Question: Explain the disease:
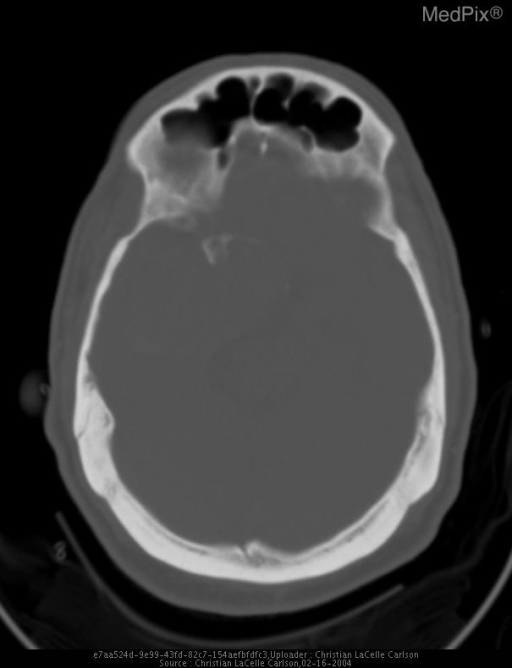
Answer: The disease is discussed as: Meningiomas originate from arachnoid cap cells and are the most common extraaxial neoplasms of the brain, representing 15-20% of all brain tumors.  Although it is hormonally sensitive and is three times more common in women, meningioma represents a significant proportion of the extraaxial neoplasms in men and in adults of all age groups.  Most patients present between the ages of 40 and 60 years of age.  Meningiomas are uncommon in children without associated neurofibromatosis type-2.  The most common locations for meningiomas (in descending order) are the parasagital dura, convexities, sphenoid wing, juxtasellar, cerebellopontine angle cistern, olfactory groove, posterior fossa clivus, planum sphenoidale, and tentorium.  Uncommon locations are the ventricles (pediatric patients), with a distinct propensity for the left lateral ventricle, and the optic nerve sheath (adult females).  2-3% occur in the spine.  Less than one percent of meningiomas are extradural and result from embryologic arachnoid rests outside the CNS.  These extradural menigiomas have been found in the interdiploic space, outer table of skull, skin, paranasal sinuses, parotid gland, and parapharyngeal space.  Multiple lesions occur in 1-2% of patients increasing to 30% with a previous history of radiation therapy.

Meningiomas often incite a variable amount of intracranial edema with lesions adjacent to the cerebral cortex tending to cause greater edema than those along the basal cisterns or planum.  However, edema is absent in 40% of cases because of slow growth. The lesions themselves demonstrate calcifications in 20% of cases while cystic areas are seen 15% of the time.  Meningiomas can sometimes demonstrate intraosseous extension or grow through the bone or into the dura.  Hyperostosis or osteolysis occur in 20% to 46% of cases.  Hyperostosis is particularly common when the tumor is at the skull base or anterior cranial fossa where it may resemble fibrous dysplasia or Paget’s disease.  The skull base is the one region where meningiomas can become unresectable because of collateral damage to vital structures.  Occasionally, meningiomas may have necrotic centers.  Thrombosis and, rarely, osteblastic, chondromatous, or fatty degeneration occurs.  Meningiomas may encase and narrow adjacent vessels.  Meningiomas often parasitize pial vessels.  As such, these lesions have both a dural and a pial blood supply.  In the typical convexity or sphenoid wing meningioma, the middle meningeal artery is enlarged.

Atypical meningiomas make up 2.4% of all meningiomas and are classified as WHO grade II.  Atypical lesions must exhibit increased mitotic rates, small cells with high nucleus/cytoplasmic ratio, prominent nucleoli, sheet like growth, and foci of necrosis causing nonhomogenous enhancement.  They look like benign meningiomas radiographically, but recur more frequently.  Hemorrhage is common as are peripheral low density zones from trapped CSF in arachnoid cysts.

Melignant meningiomas are classified as WHO grade III, are uncommon and are usually diagnosed when intraparenchymal invasion, markedly rapid growth, or sarcomatous degeneration has taken place, most likely arising from benign tumors gone awry.  The papillary variety of meningioma undergoes malignant differentiation more commonly than the rest.  Higher grade is associated with a higher rate of recurrence.  Survival varies with the site, size, grade, and extent of surgical removal of tumor.

Radiation therapy induces five times more meningiomas than it does schwannomas or sarcomas.  Diagnosis of radiation induced meningioma is made if the meningioma arises in the radiation field, appears after a latency period (of years), was not the primary tumor irradiated, and is not seen in a patient with neurofibromatosis.  Low dose radiation treatment for tinea capitis has been associated with meningiomas following a latency period of about 35 years.  Recurrence rates are higher in radiation-induced meningiomas than in non-radiation induced tumors.

On unenhanced CT scan, 75% of meningiomas are slightly hyperdense while 25% are isodense to normal brain parenchyma.  Strong, homogenous enhancement is a hallmark (90%).  Signal intensity is similar to normal falx on enhanced and nonenhanced CT.  Calcifications are seen in 20% of lesions and cystic areas are present in 15% of tumors.  The tumors appear round and unilobulated with sharp margins.  A lobulated, extraaxial, parasagittal mass with a dural tail is a typical finding on CT scan.  Rarely, they may appear en plaque, with pancake-like spread along the dura.  Extension of tumor or dural reaction along a dural surface is not uncommon and is known as a “dural tail” which is suggestive, but not specific for meningioma.  Bony erosions are rare, but are more common with malignant meningiomas, where as hyperostosis is more common and more often associated with benign nature.

Tumors are typically isointense to gray matter on MRI with strong gadolinium enhancement.  MRI is the best technique for detecting the dural tail.  Increased vascular flow voids within and around the lesion are characteristic.

Angiographic characteristics include a spoke-wheel appearance with dense venous filling, a persistent tumor blush (“comes early and stays late”) with well demarcated margins and a dural vascular supply.  The middle meningeal artery may be enlarged.